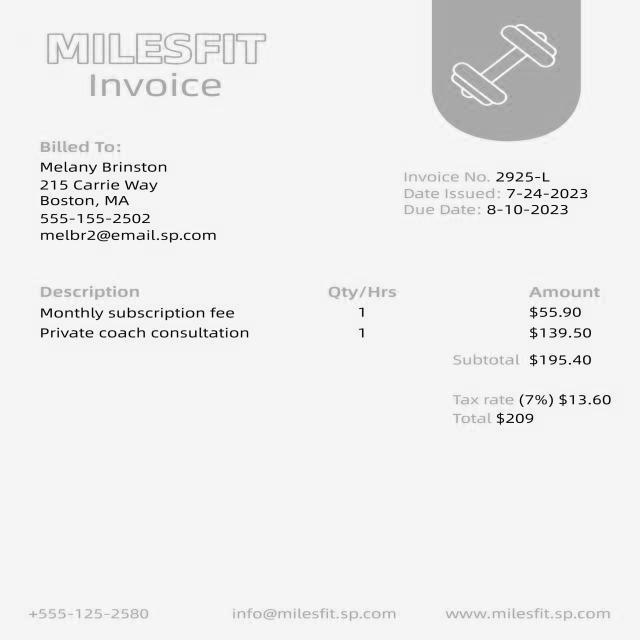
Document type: Invoice